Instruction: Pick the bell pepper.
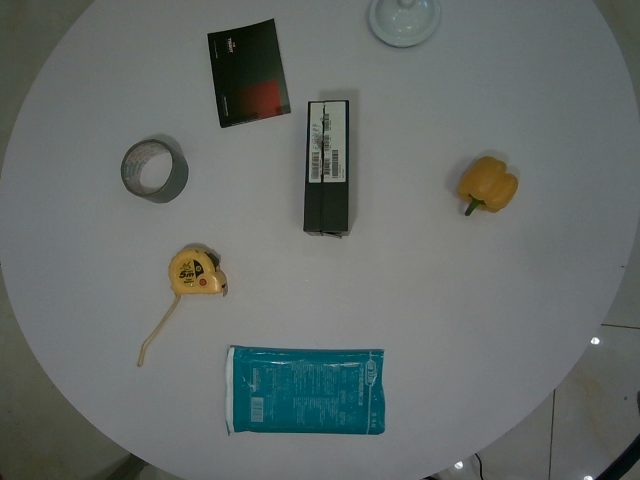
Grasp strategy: vertical